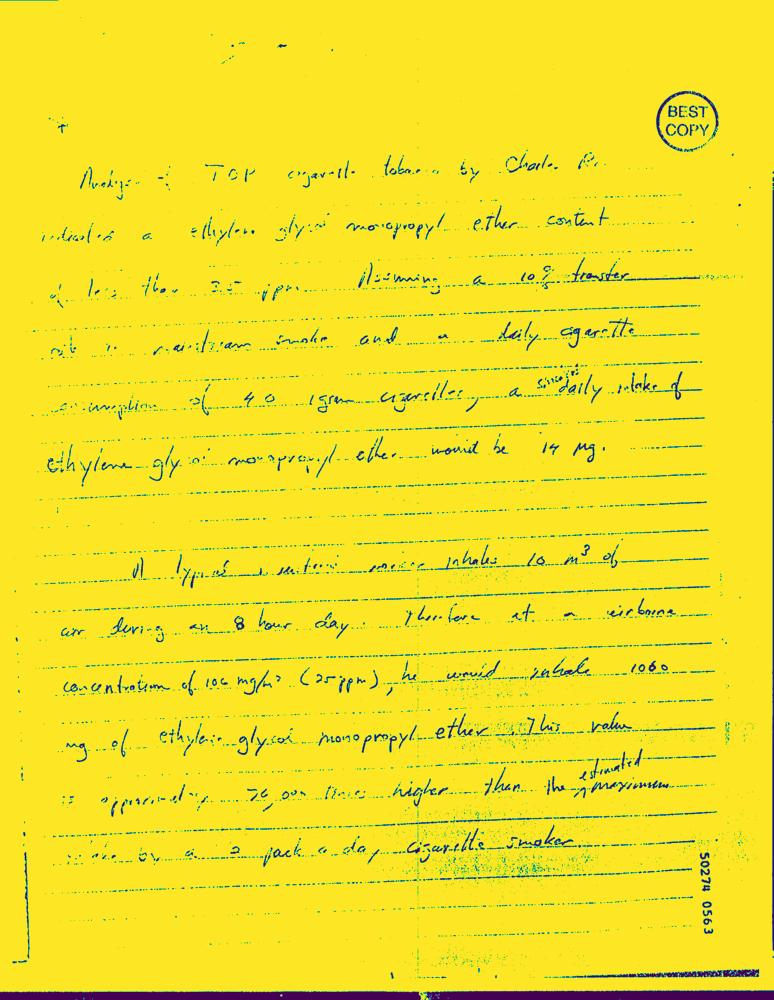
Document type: Hand-Written